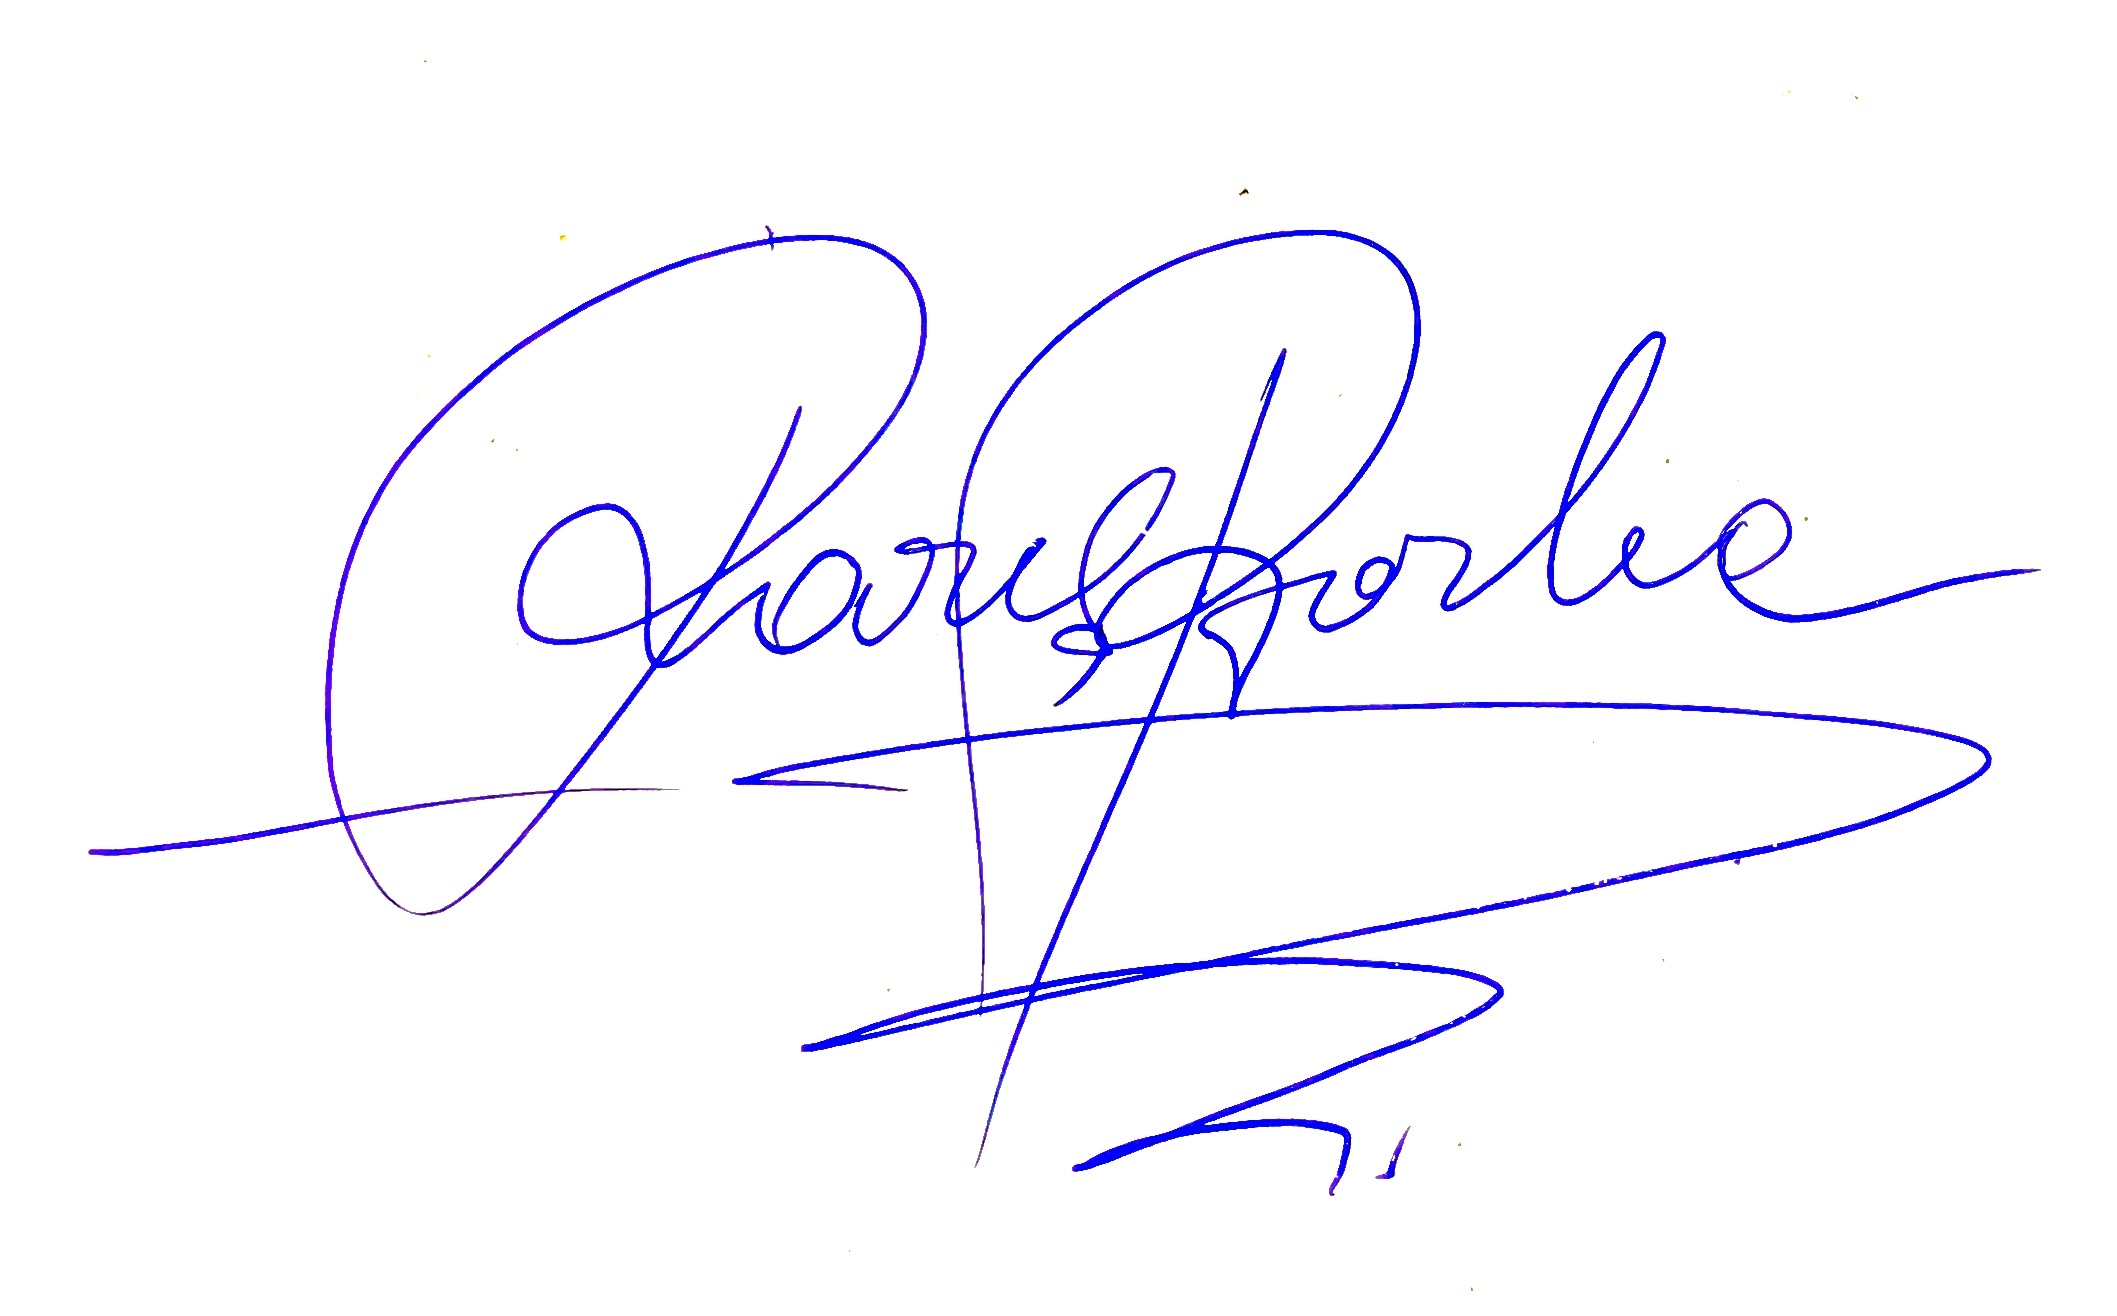
Signature of: raoul